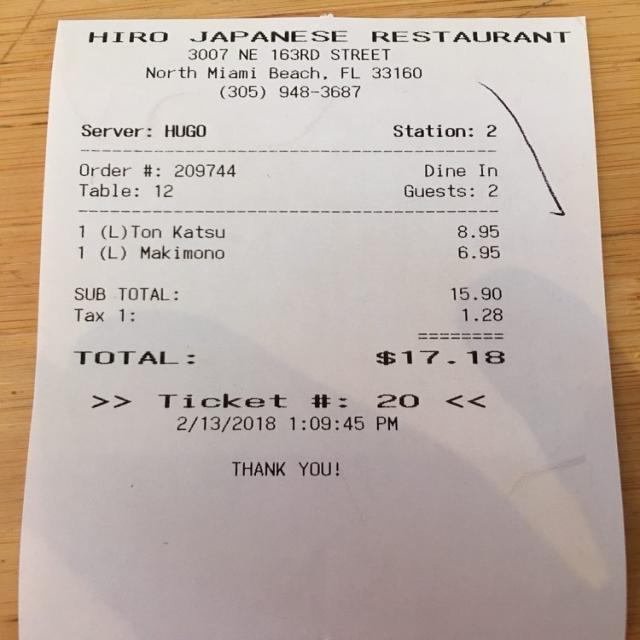
gt_parse: date: 2/13/2018
criticals: name: TOTAL
price: $17.18
store: HIROJAPANESE RESTAURANT
tell: (305)948-3687